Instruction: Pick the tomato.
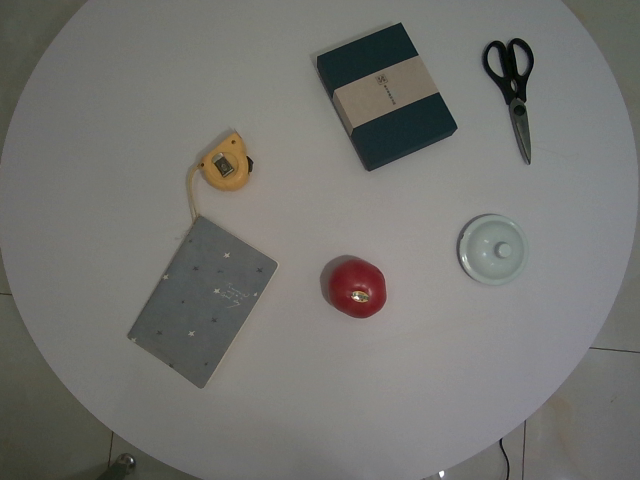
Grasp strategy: vertical